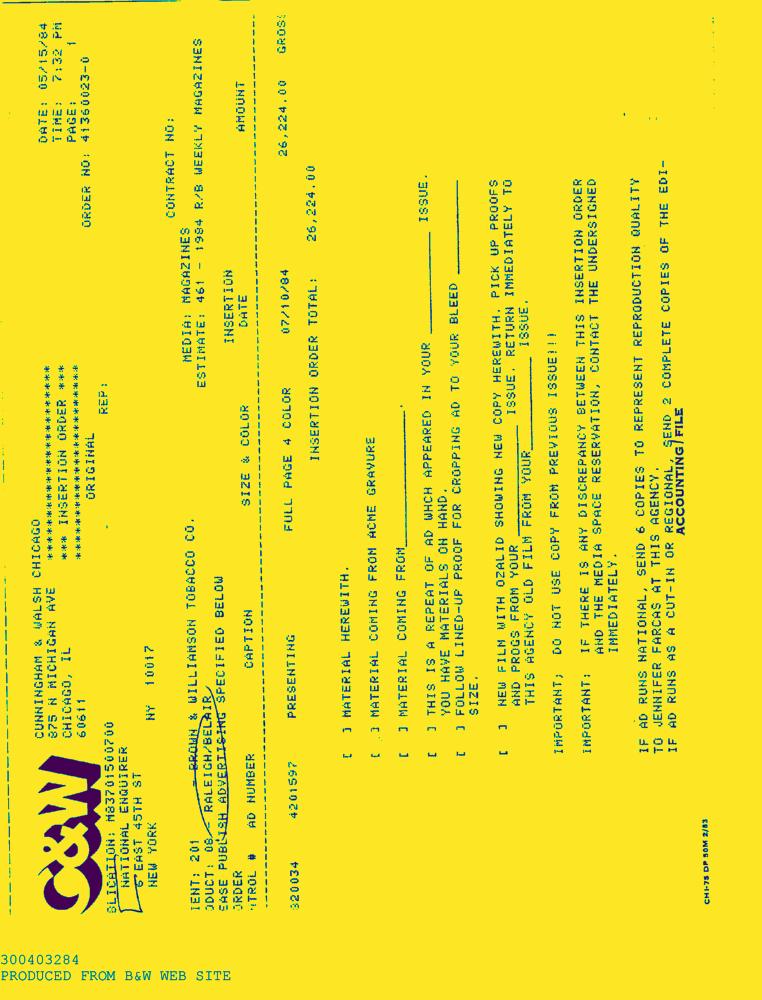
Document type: AD